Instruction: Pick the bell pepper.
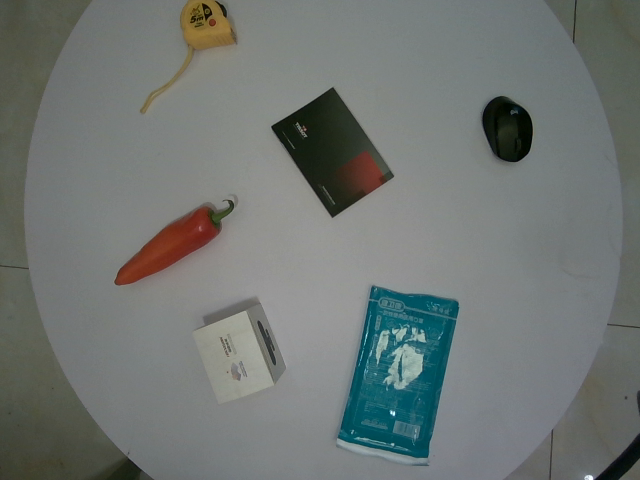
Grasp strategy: vertical